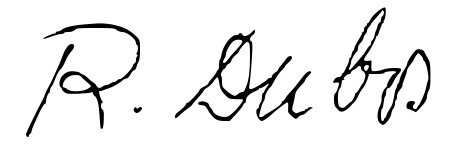
Signature of: rené dubos